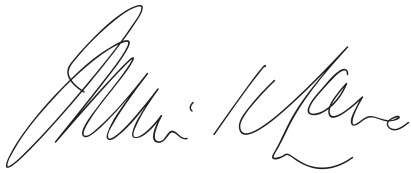
Signature of: franklin knight lane